Question: What do the imaging results show?
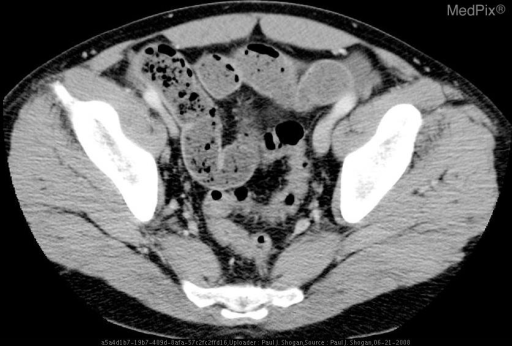
Answer: The imaging shows Acute abdominal series demonstrates a normal PA chest radiograph without subdiaphragmatic free air.  There are differential air fluid levels in the mid-abdomen, with dilated loops of small bowel.  There is a paucity of bowel gas projecting over the rectum, and stool is noted in the RLQ.

Contrast enhanced axial CT images through the abdomen demonstrate a bulky, irregular heterogeneous cecal mass with pericolic inflammation and asymmetric wall thickening. Multiple dilated fluid filled loops of small bowel are noted, some of which contain air fluid levels.  Additionally, there is fecalization of the terminal ileum.  The appendix is normal. Contrast enhanced axial CT image through the level of the iliac crests, shows fecalization of the terminal ileum..